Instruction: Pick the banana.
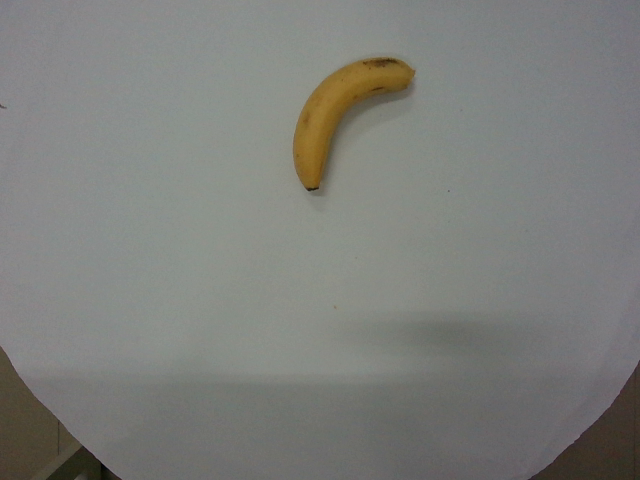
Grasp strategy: vertical